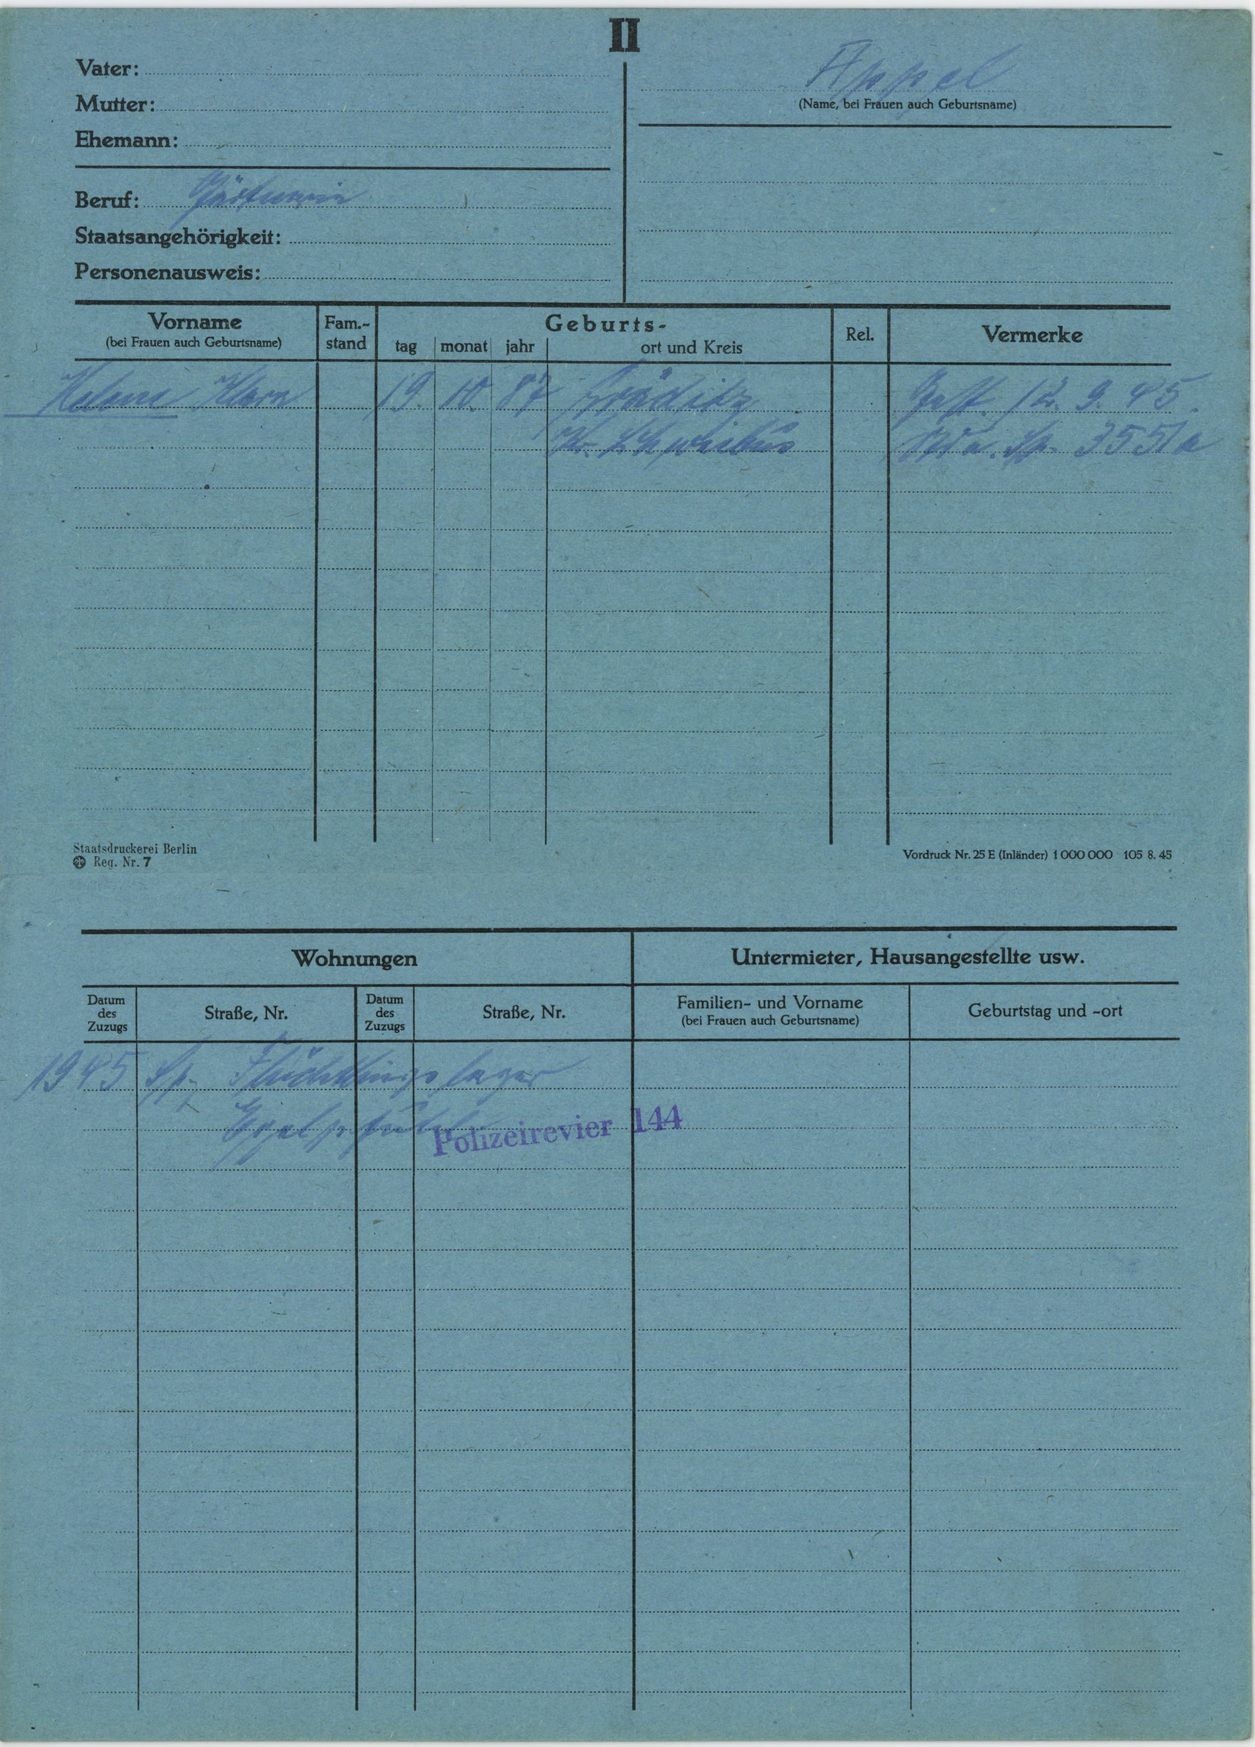
Appel